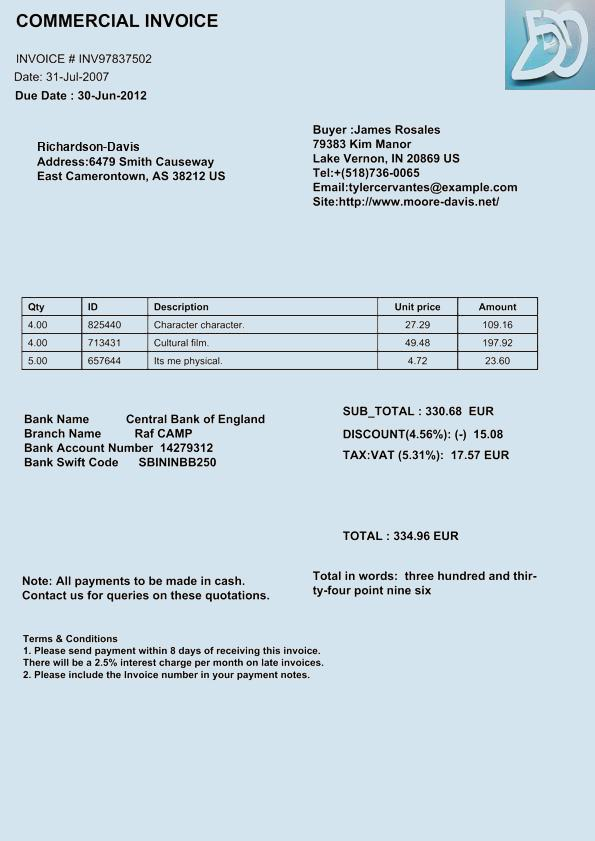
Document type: Invoice